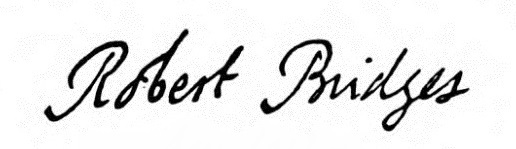
Signature of: robert bridges